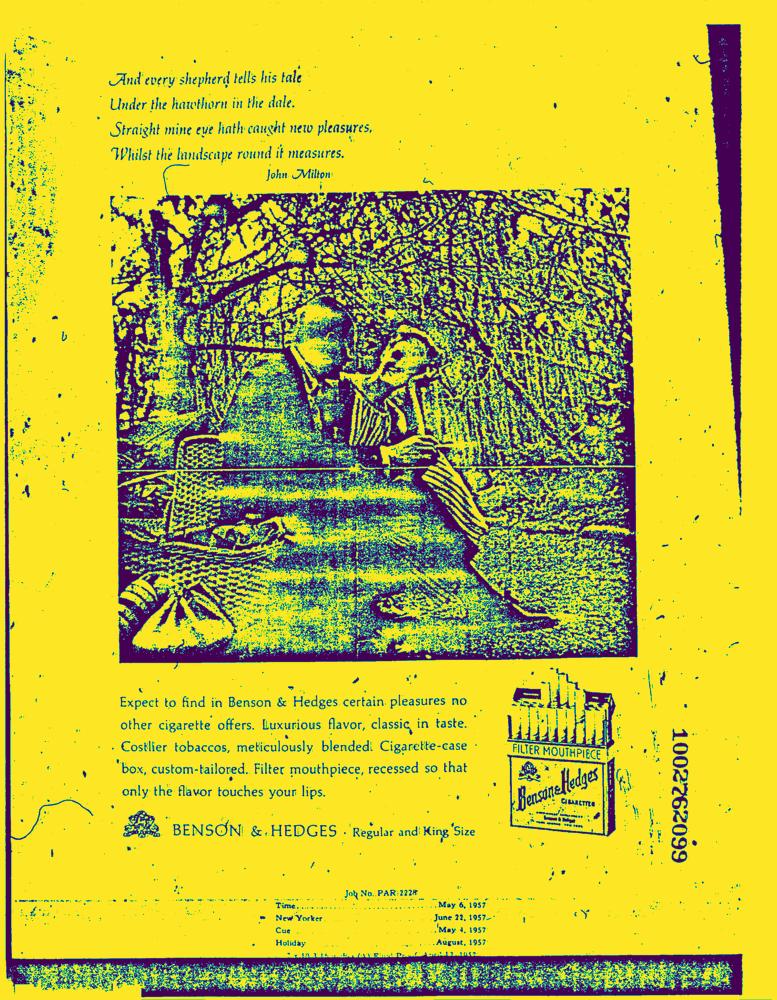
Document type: AD